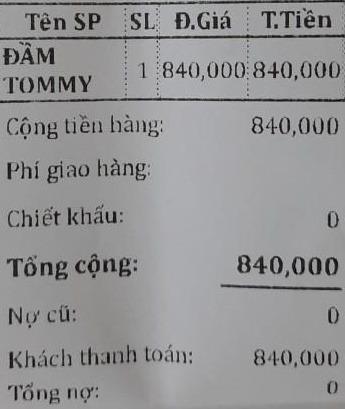
<table>
<tr>
<th>Tên SP</th>
<th>SL</th>
<th>Đ.Giá</th>
<th>T.Tiền</th>
</tr>
<tr>
<td>ĐẦM TOMMY</td>
<td>1</td>
<td>840,000</td>
<td>840,000</td>
</tr>
</table>

Cộng tiền hàng: 840,000
Phí giao hàng:
Chiết khấu: 0
Tổng cộng: 840,000
Nợ cũ: 0
Khách thanh toán: 840,000
Tổng nợ: 0